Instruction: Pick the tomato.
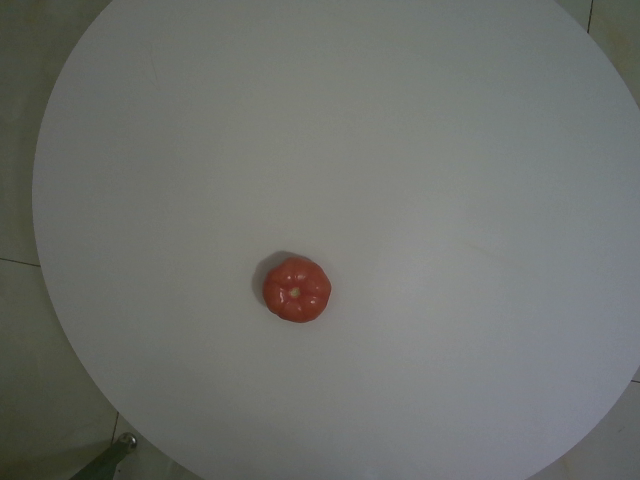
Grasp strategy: vertical